Extract the amount written in words, the amount in digits, the name of the payee, the date on the cheque, and the bank's name from the image.
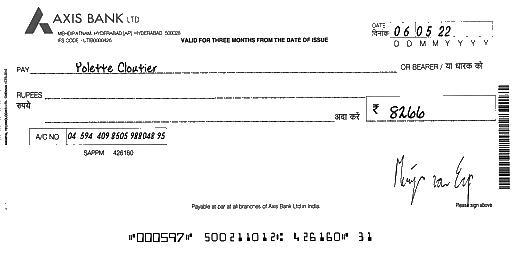
amt_in_words:
amt_in_figures: 8266
payee_name: Yolette Cloutier
bank_name: AXIS BANK
cheque_date: 06/05/22